Question: Explain the disease:
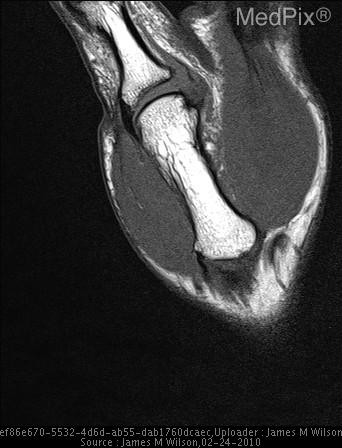
Answer: The disease is discussed as: Ulnar collateral ligament tears, also known as UCL rupture or gamekeeper's thumb, involves disruption of the UCL of the first metacarpophalangeal joint; it is often associated with proximal phalanx base fracture.  The majority of the ruptures occur distally.  Stener's lesion accounts for 50% of the complete tears and frequently found in skiers.

The mechanism involves forced abduction of the thumb causing hyperextension of the UCL.  Displacement of the UCL proximal and superficial to the adductor pollicis aponeurosis is the Stener's lesion.  An avulsed bone fragment or volar subluxation may also be seen.  Localized joint pain is the common complaint.

Classified as partial or complete tears (types I-III).

MRI: T1-weighted or T2*-weighted coronal images show edema, thickening, disruption, displacement, or entrapment of the UCL, with the key sign being discontinuity of the UCL to the proximal phalanx.  With the Stener's lesion, other findings may be: retracted mass of UCL, UCL trapped superficially or intersecting the adductor aponeurosis, gross displacement of the UCL medial to the aponeurosis, or "yo-yo on a string" appearance of a retracted and balled up UCL.

UCL tears and Stener's lesions require coronal images through the first metacarpophalangeal joint acquired parallel to the plane of the collateral ligaments.

Retracted UCL is seen with folded or horizontally directed fibers in Stener's lesion, which is defined by entrapment of the UCL by adductor pollicis aponeurosis.